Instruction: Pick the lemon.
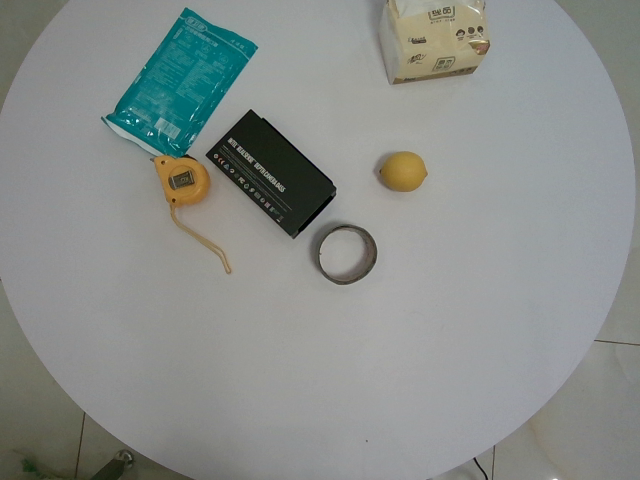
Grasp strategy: vertical